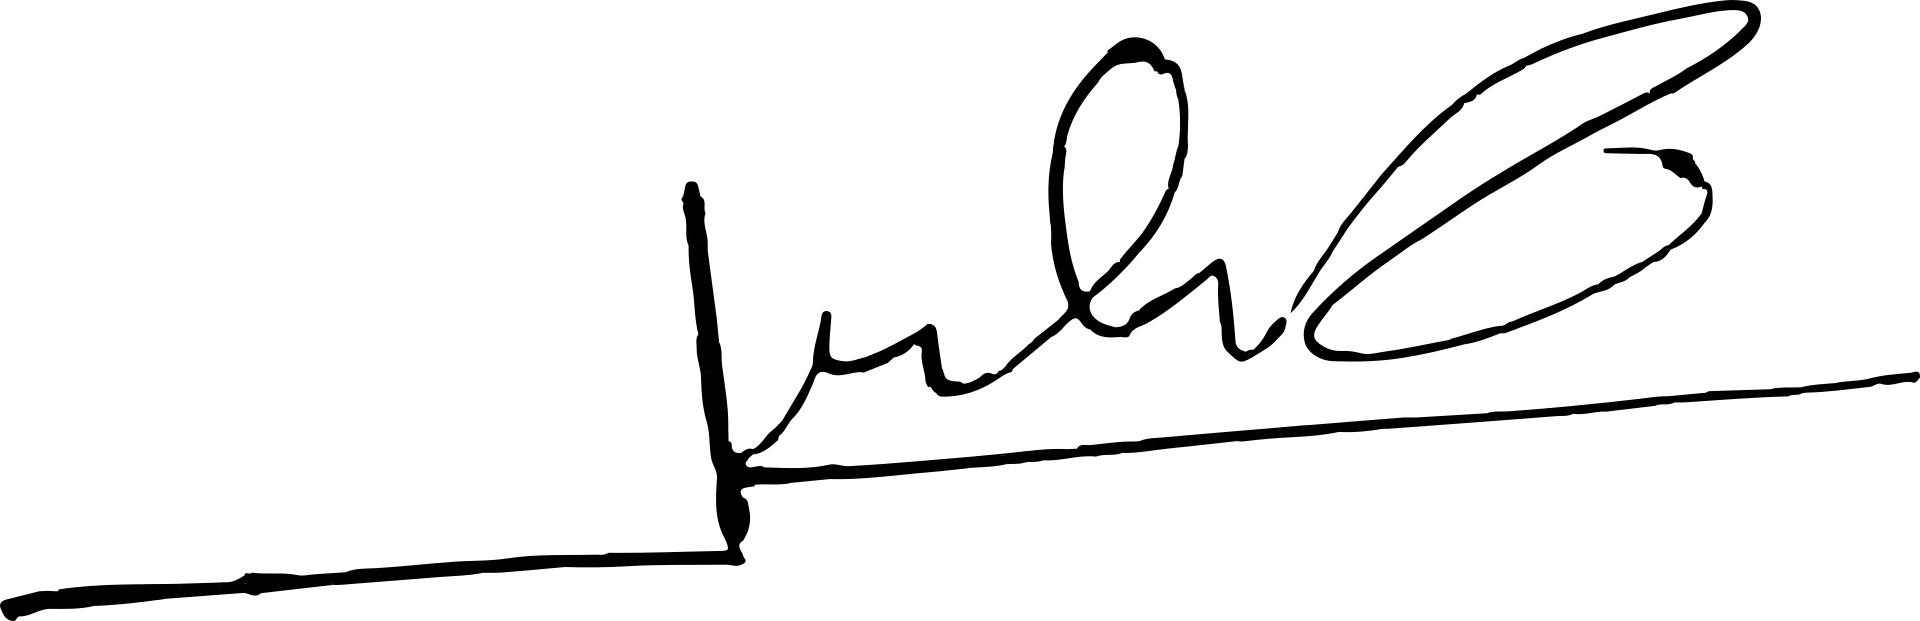
Signature of: julen rementería